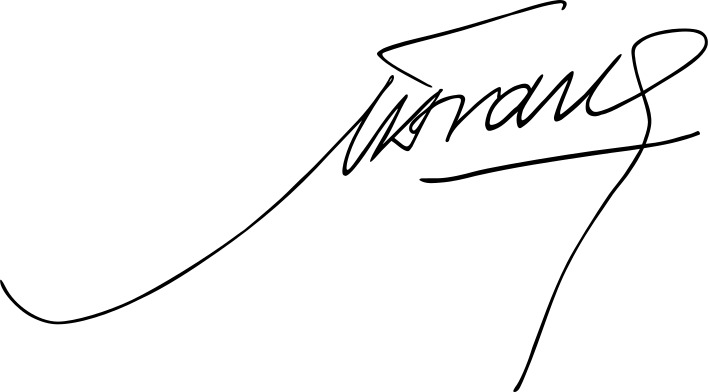
Signature of: marius francisco